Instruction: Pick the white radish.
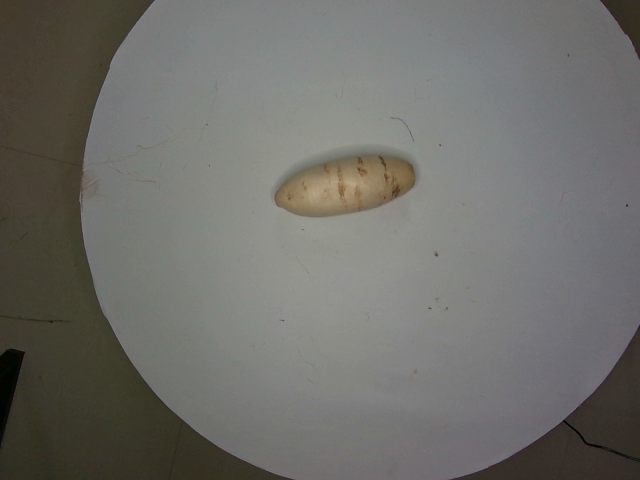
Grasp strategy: vertical